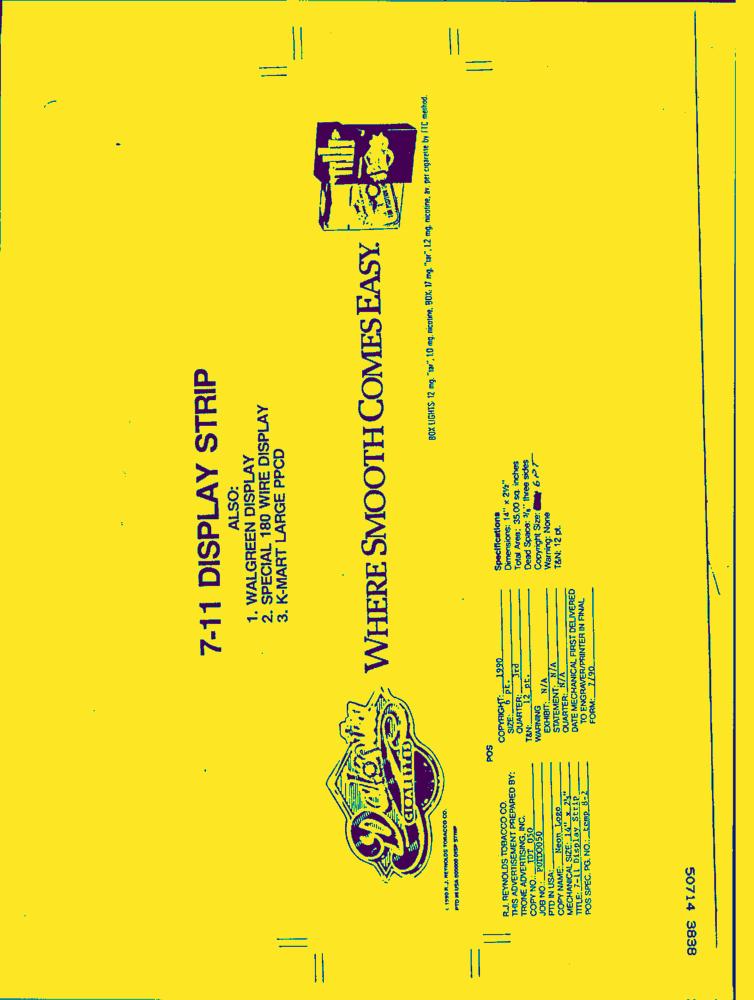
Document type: AD